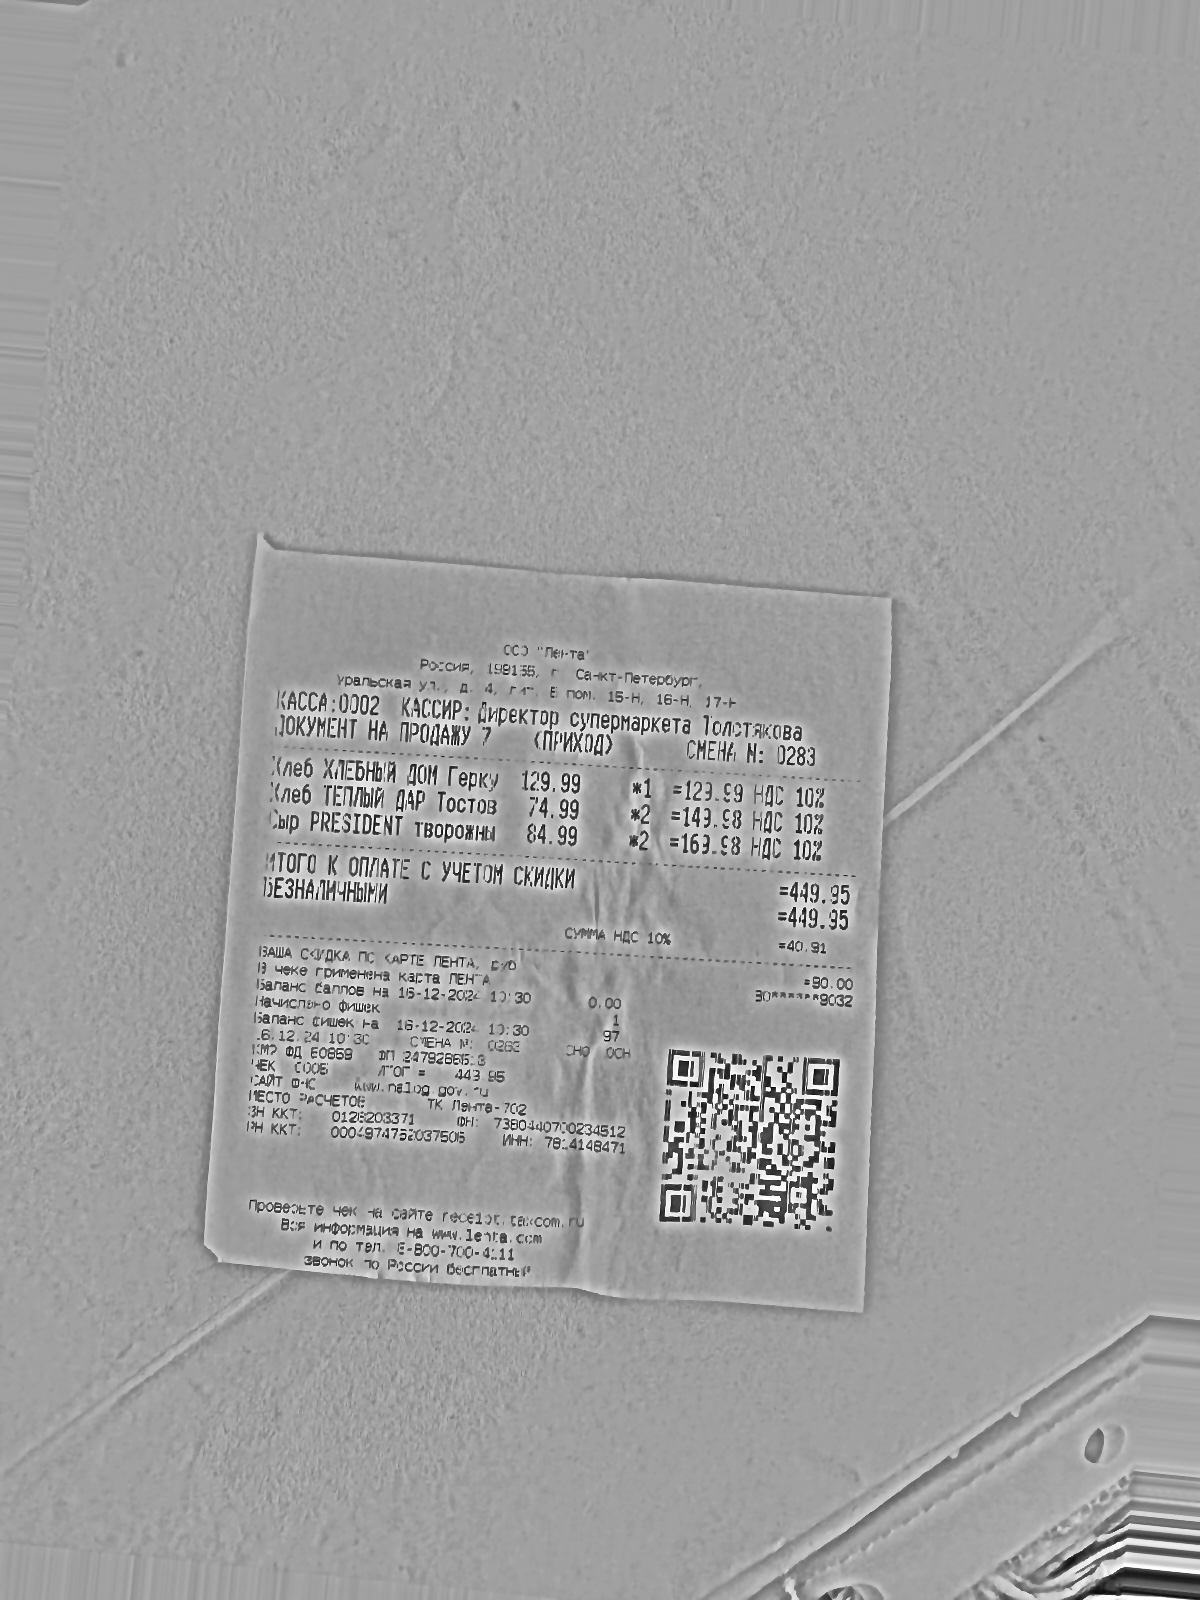
Продавец: ООО "Лента"
Дата: 18-12-2023
Итого: 449.95